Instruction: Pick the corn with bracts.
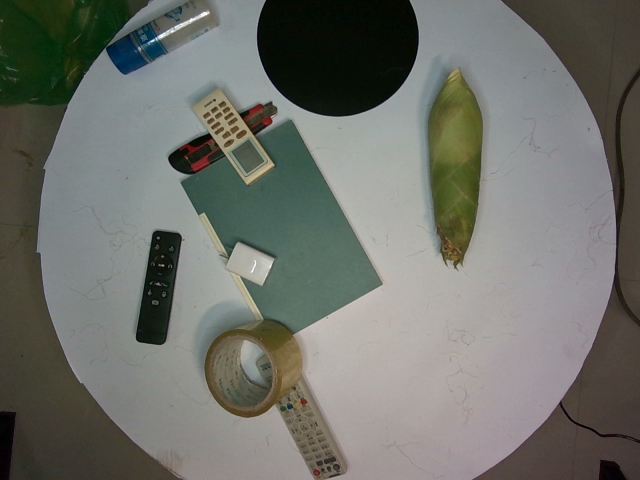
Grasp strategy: vertical